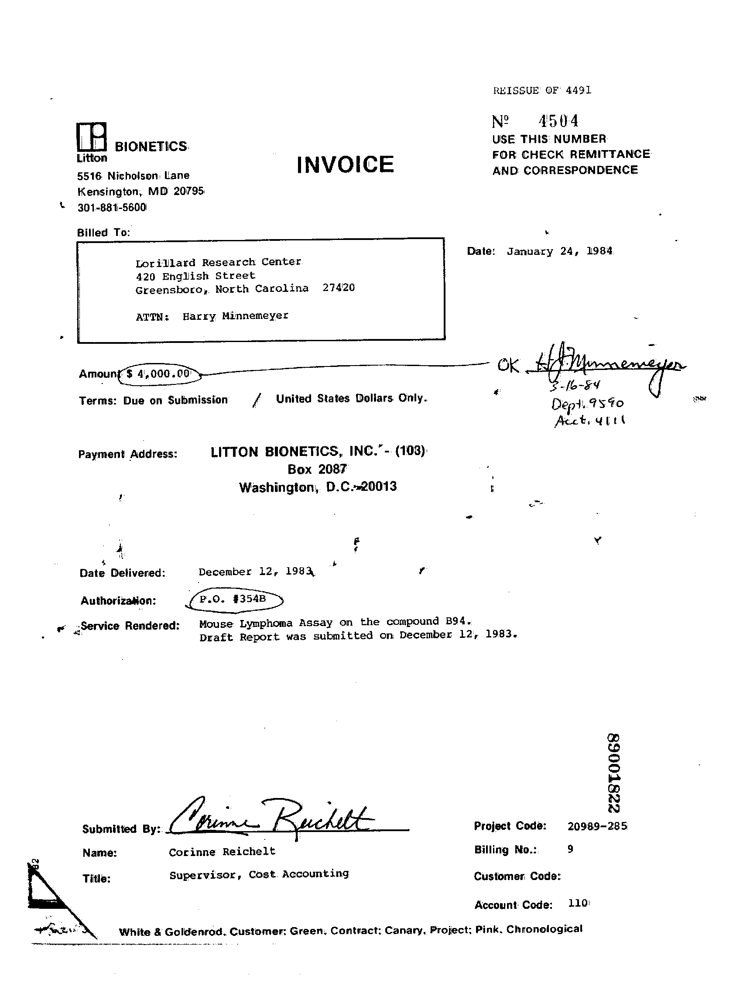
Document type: Invoice